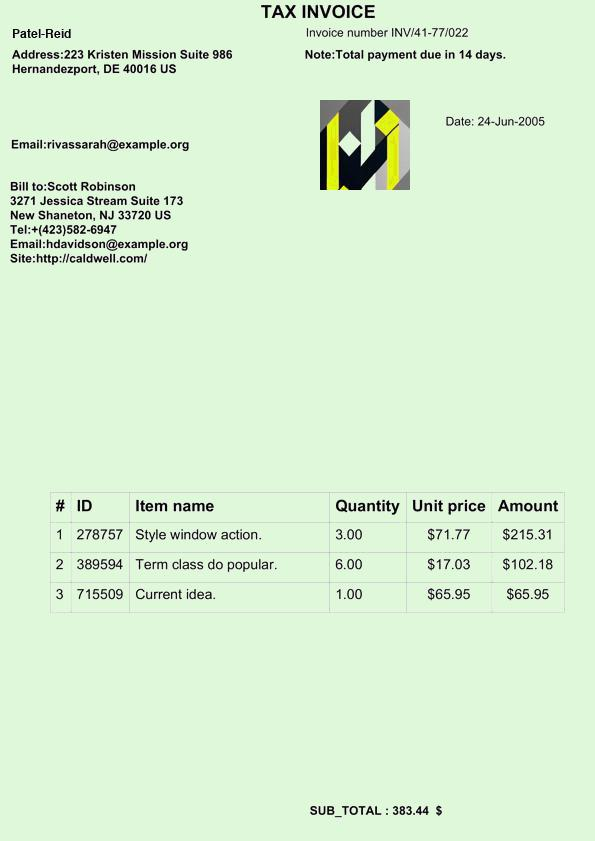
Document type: Invoice